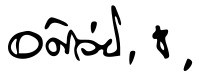
Signature of: aswin kwanmuang